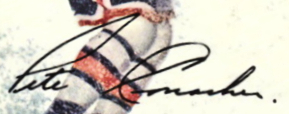
Signature of: pete conacher